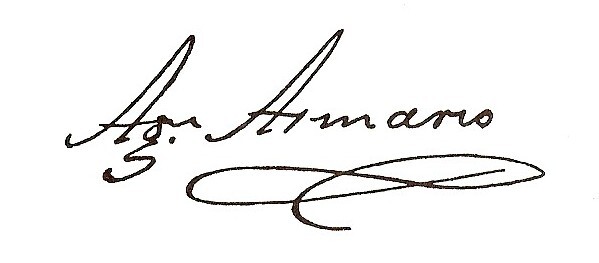
Signature of: agustín armario